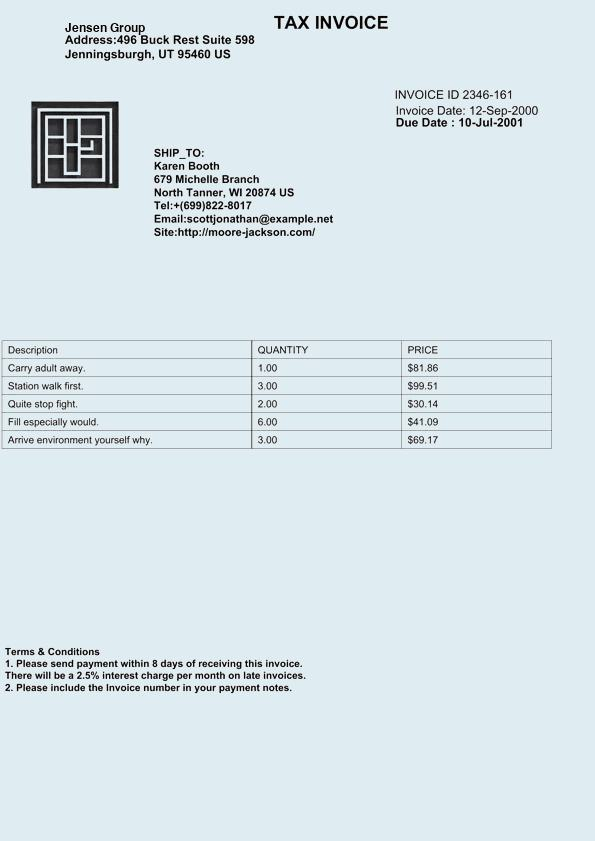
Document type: Invoice